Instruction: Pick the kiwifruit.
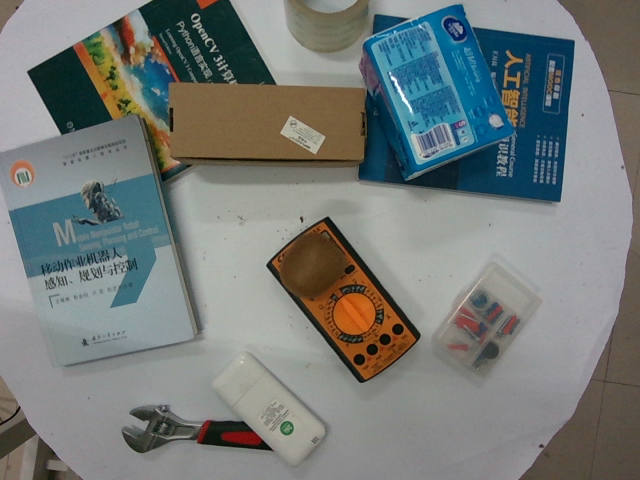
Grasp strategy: vertical